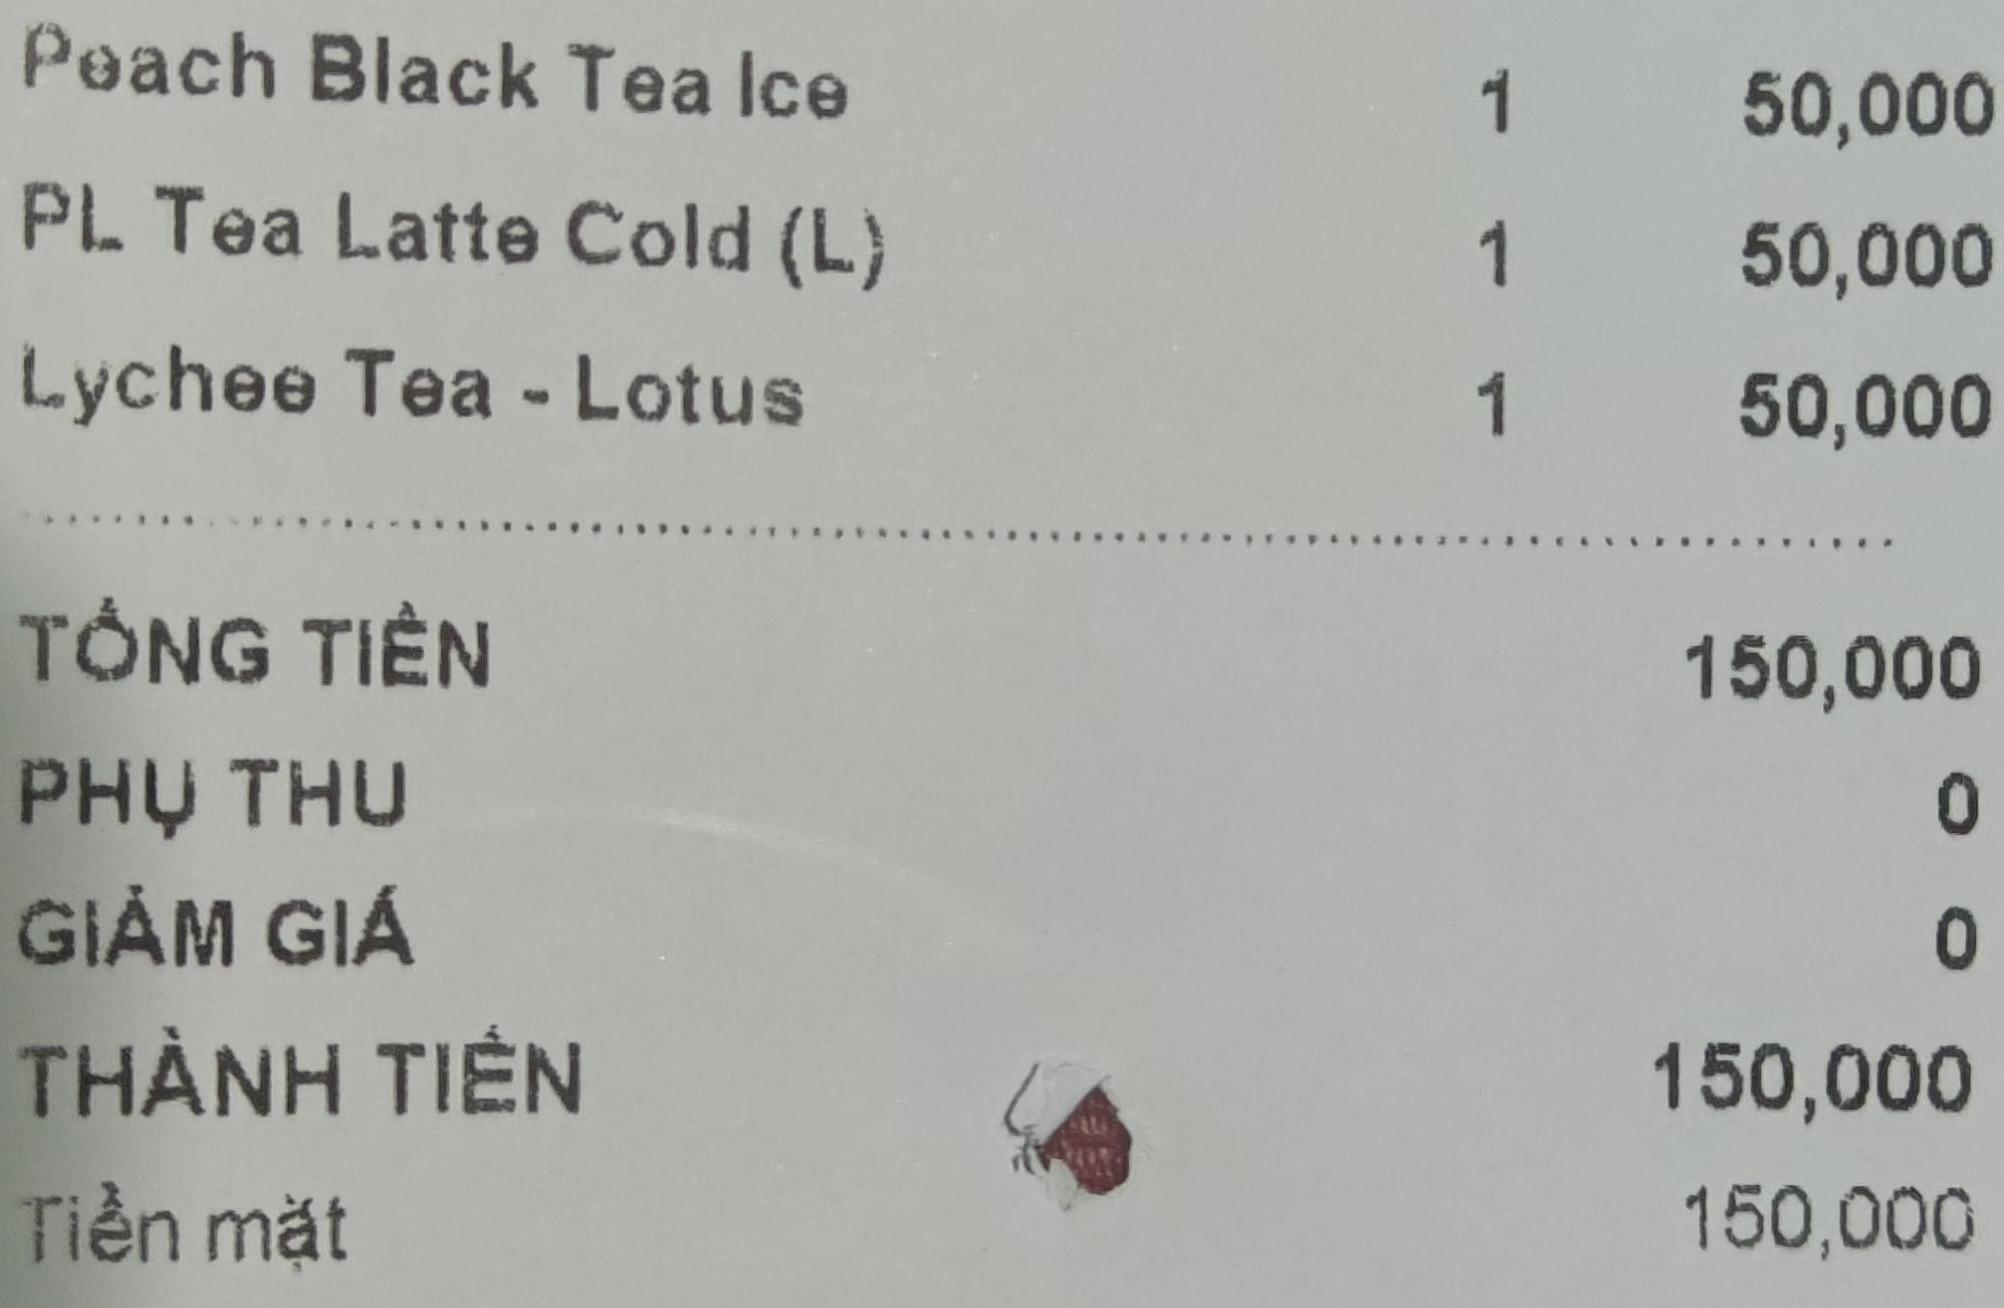
<table>
<tr>
<td>Peach Black Tea Ice</td>
<td>1</td>
<td>50,000</td>
</tr>
<tr>
<td>PL Tea Latte Cold (L)</td>
<td>1</td>
<td>50,000</td>
</tr>
<tr>
<td>Lychee Tea - Lotus</td>
<td>1</td>
<td>50,000</td>
</tr>
</table>

TỔNG TIỀN 150,000
PHỤ THU 0
GIẢM GIÁ 0
THÀNH TIỀN 150,000
Tiền mặt 150,000